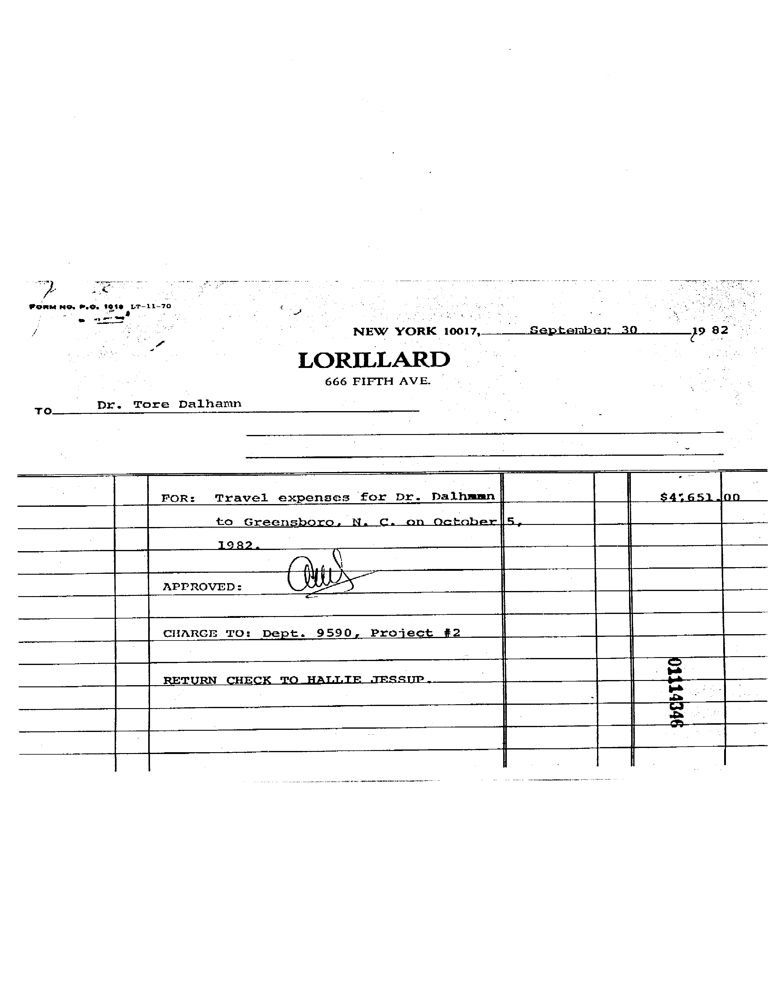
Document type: Invoice